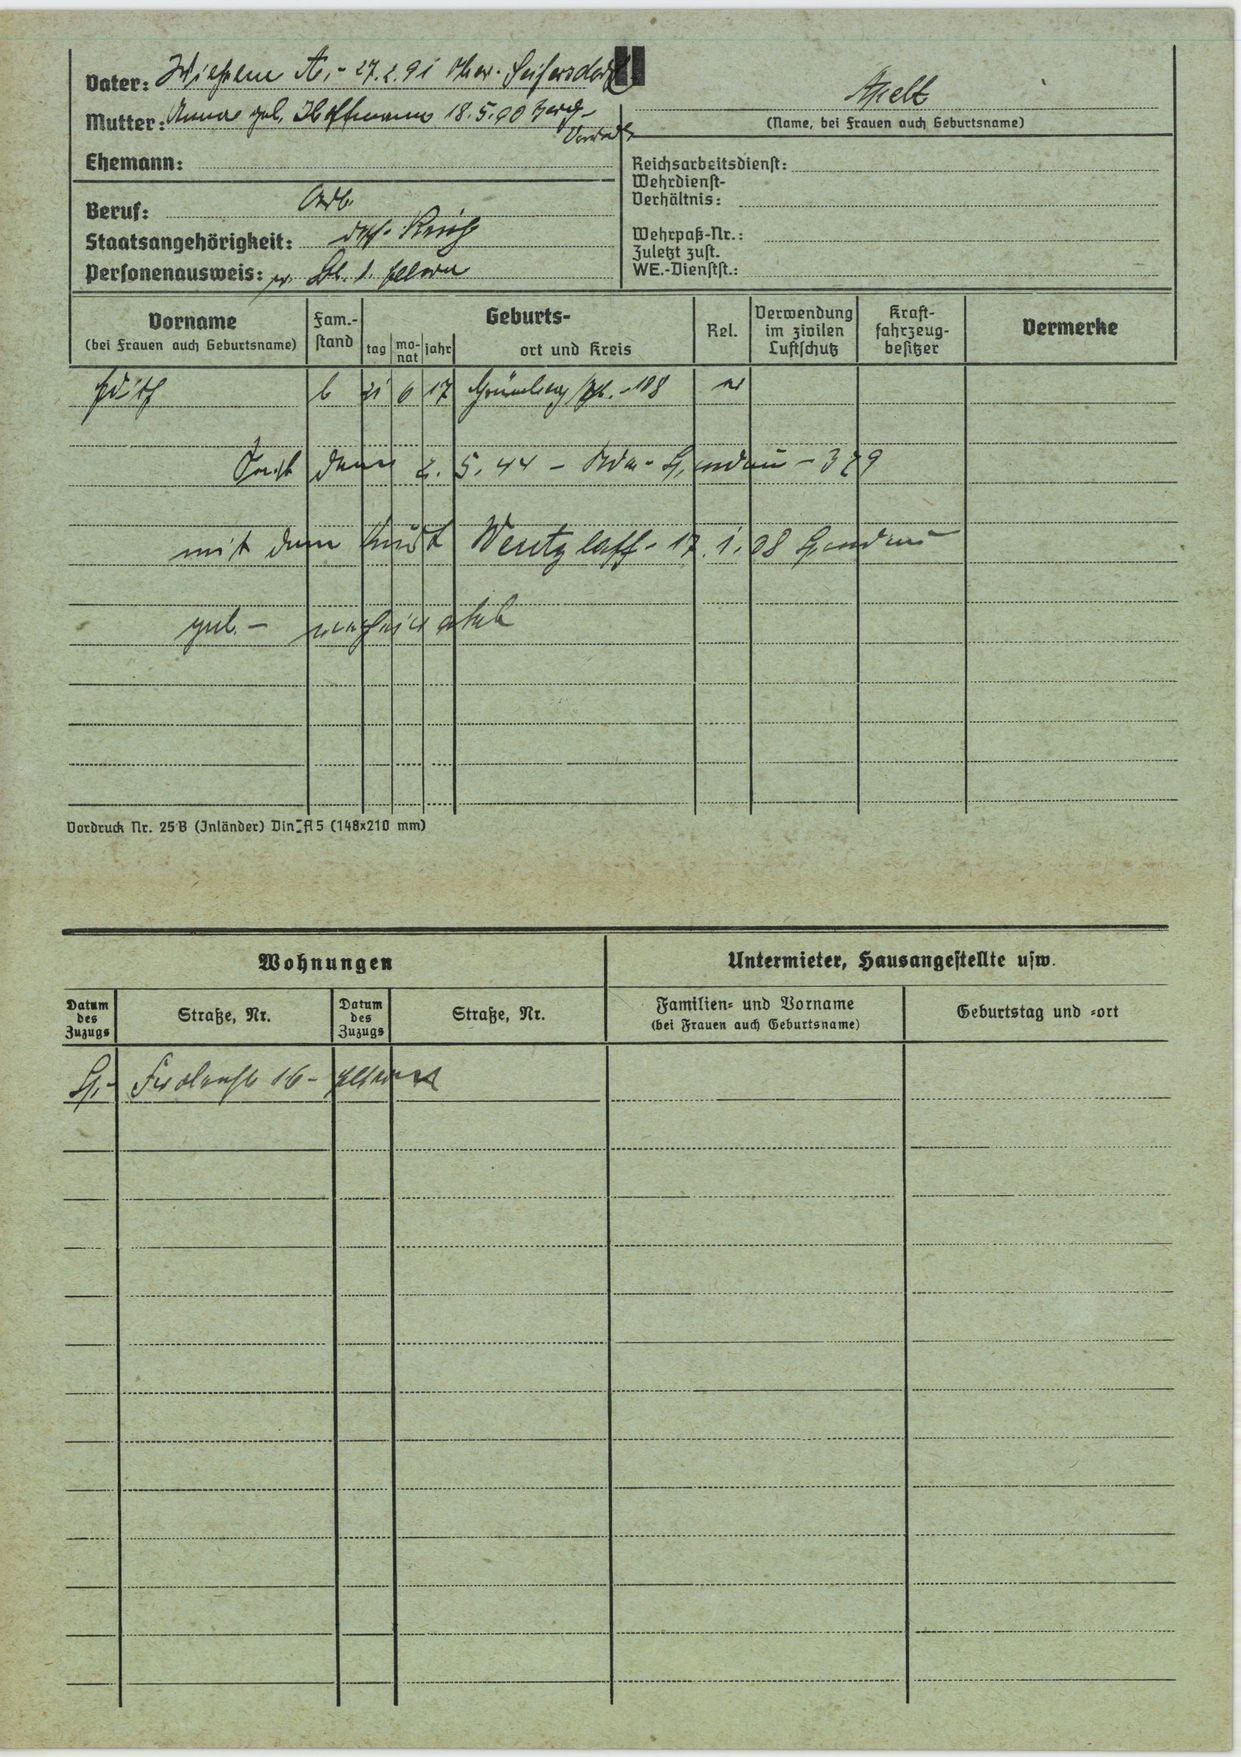
Apelt